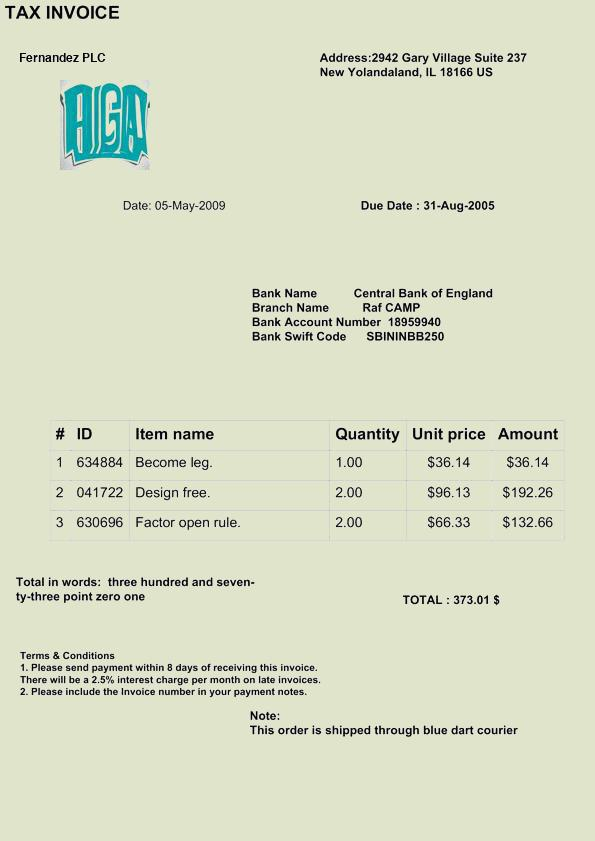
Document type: Invoice